Question: How is the history relevant to the case?
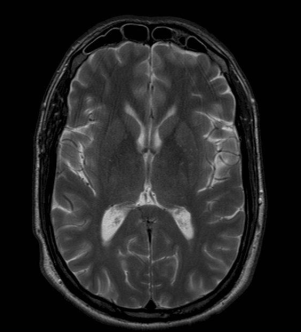
Answer: The patient's history of 42 y.o. combat fighter pilot c/o "blind spot" - sudden onset  six days ago and lasted about four hours.  Previous Hx of a similar episode several years ago. is key in understanding the case.